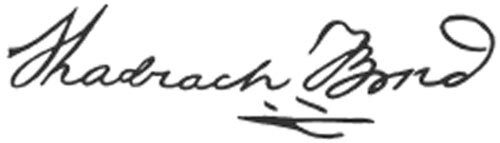
Signature of: shadrach bond